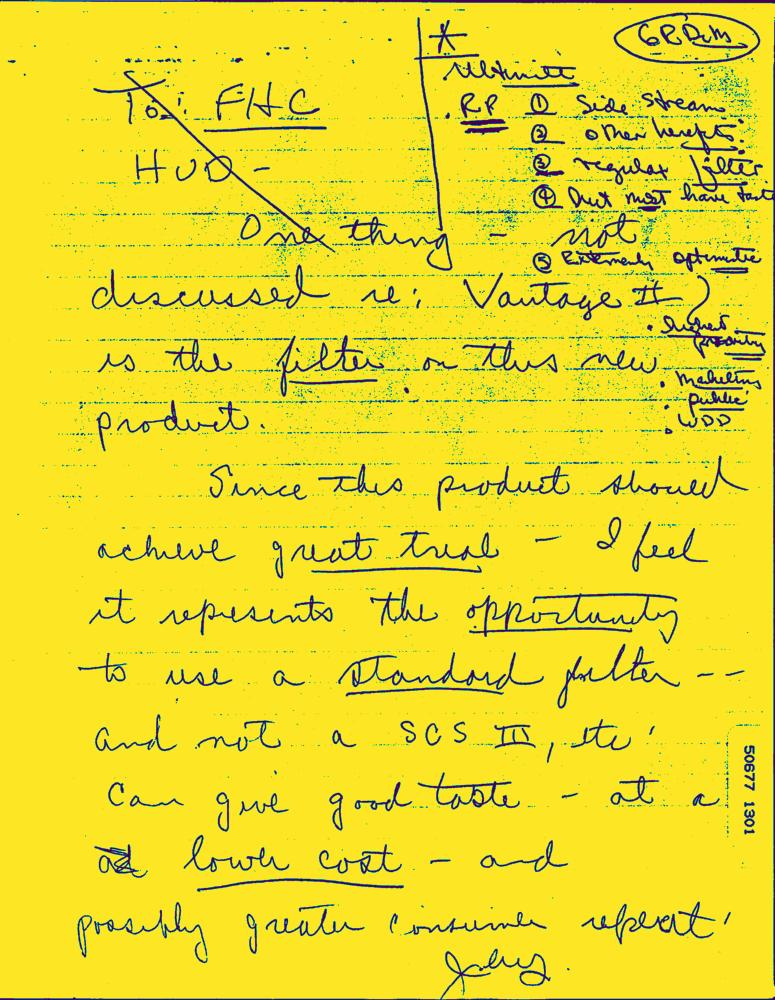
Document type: Hand-Written